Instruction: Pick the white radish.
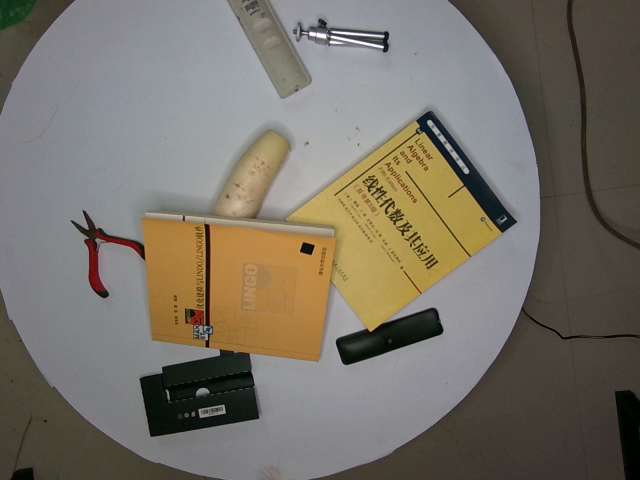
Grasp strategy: vertical